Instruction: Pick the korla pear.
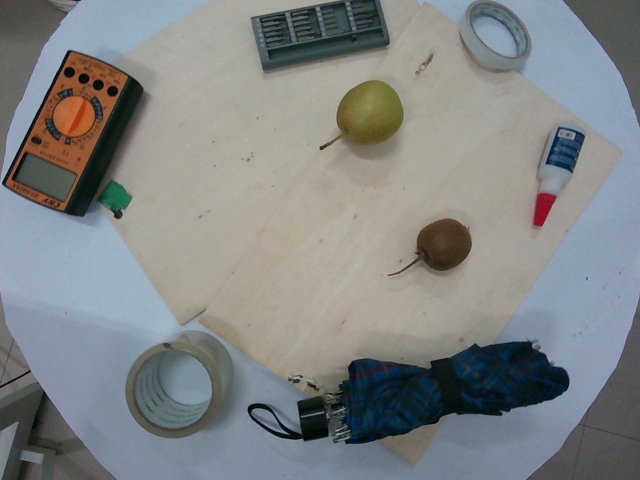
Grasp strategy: vertical